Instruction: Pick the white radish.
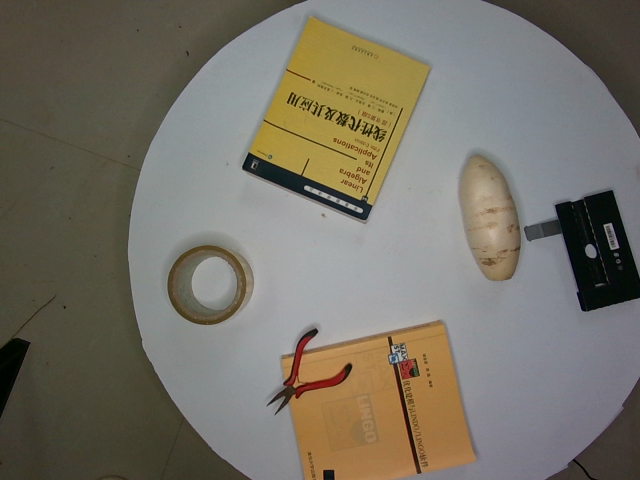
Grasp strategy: vertical